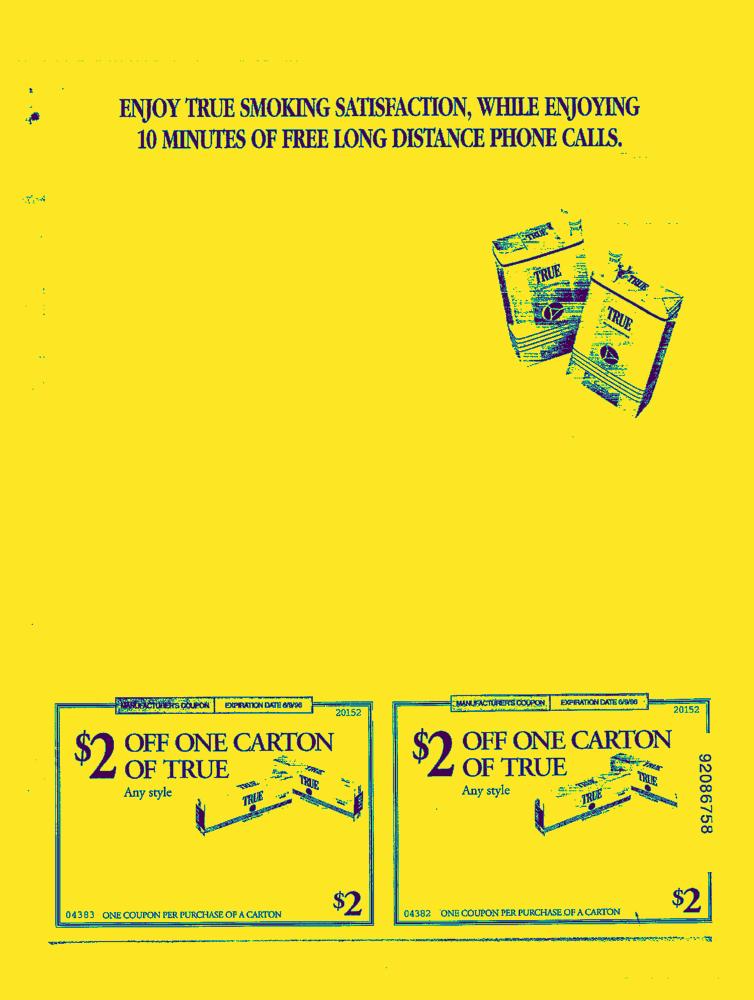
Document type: AD